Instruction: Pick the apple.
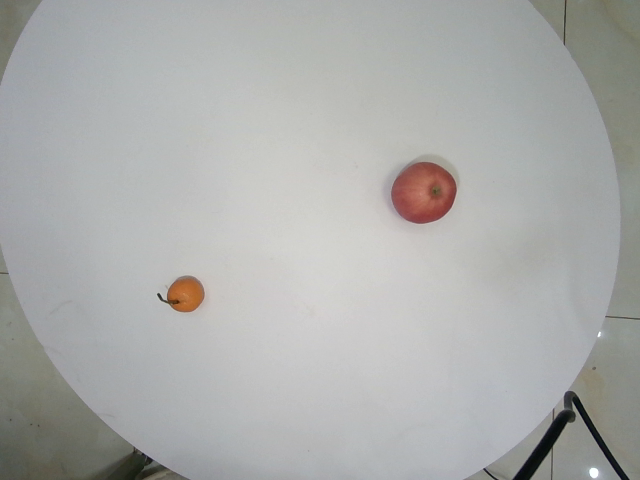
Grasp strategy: vertical